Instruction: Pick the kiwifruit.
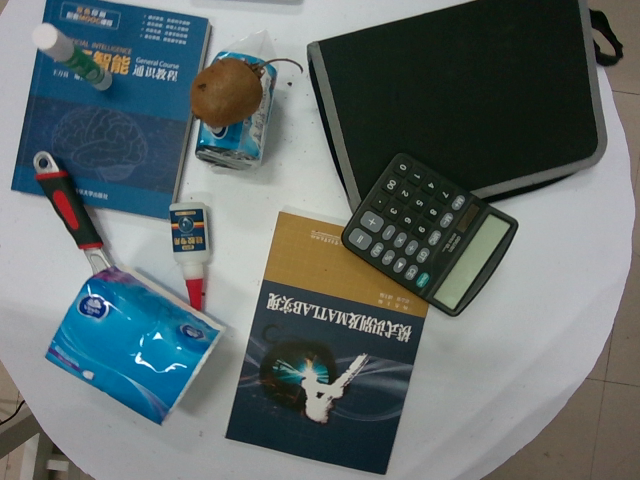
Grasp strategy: vertical